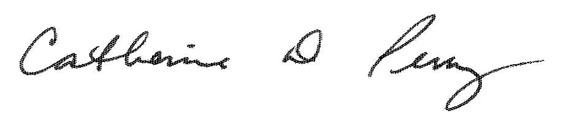
Signature of: catherine d perry